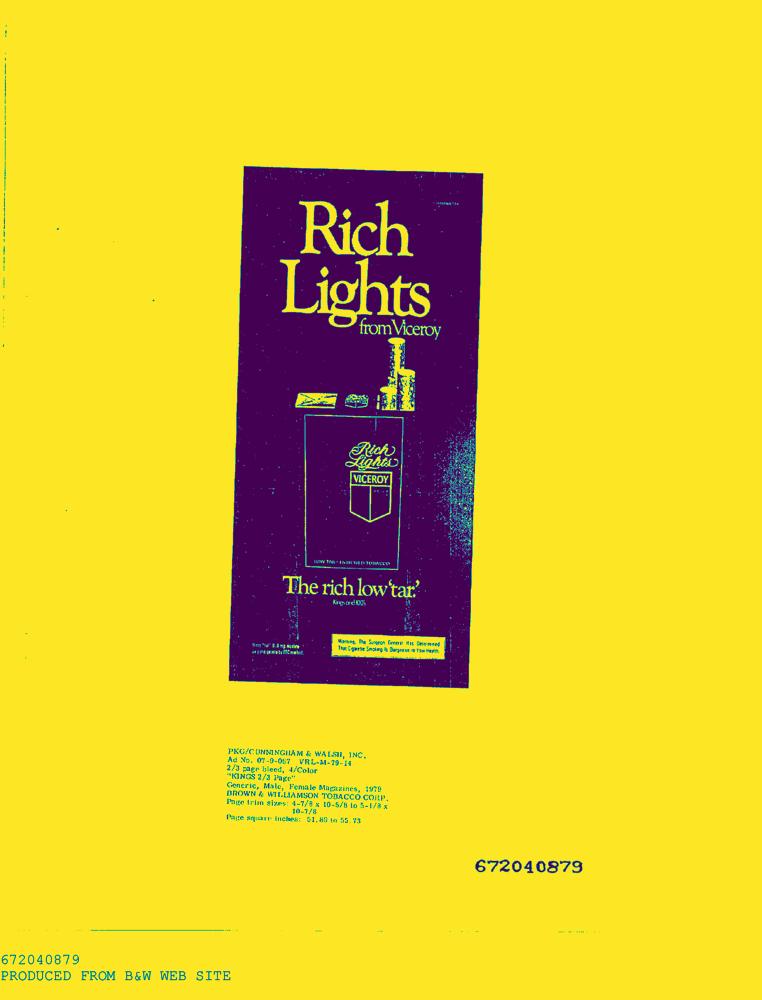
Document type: AD